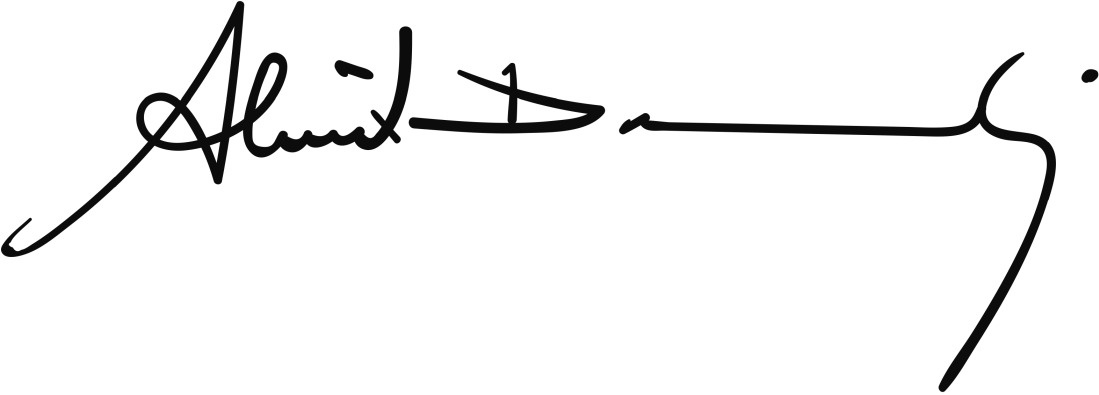
Signature of: ahmet davutoğlu